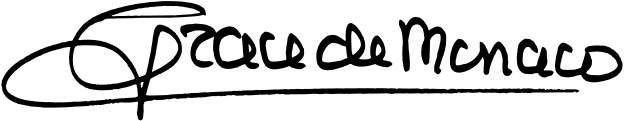
Signature of: grace kelly